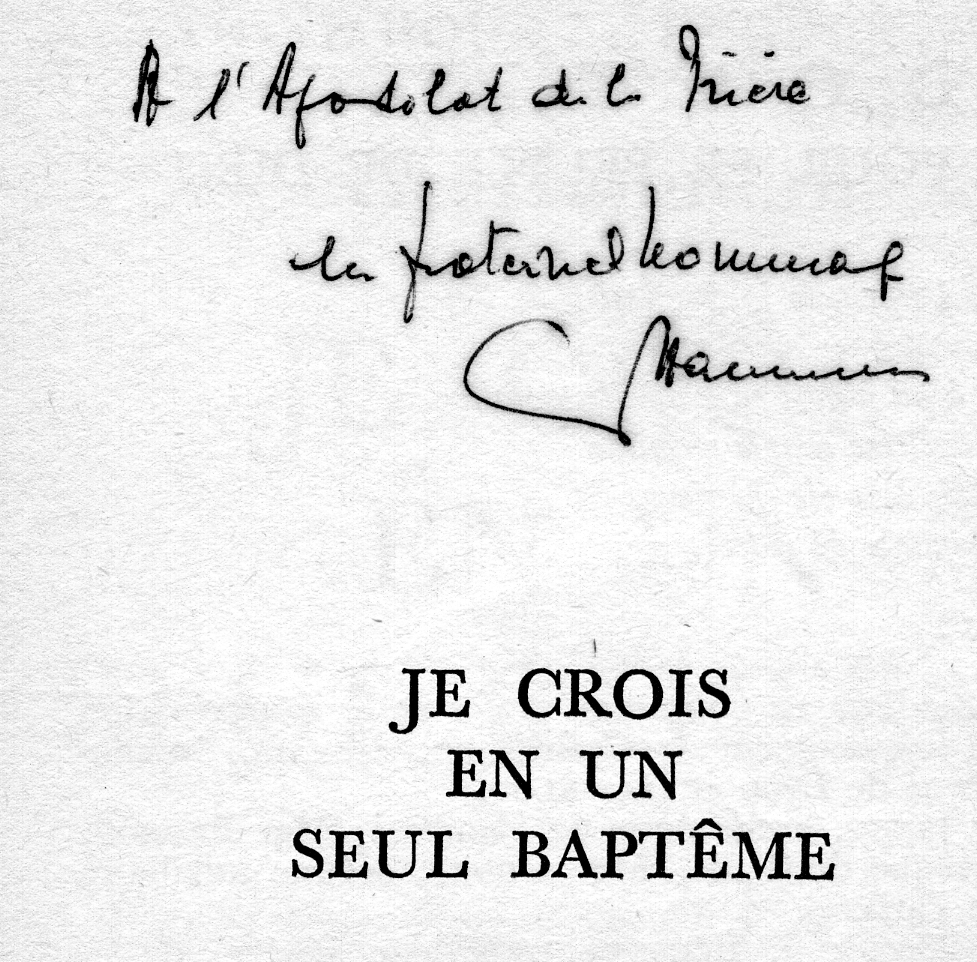
Signature of: adalbert hamman